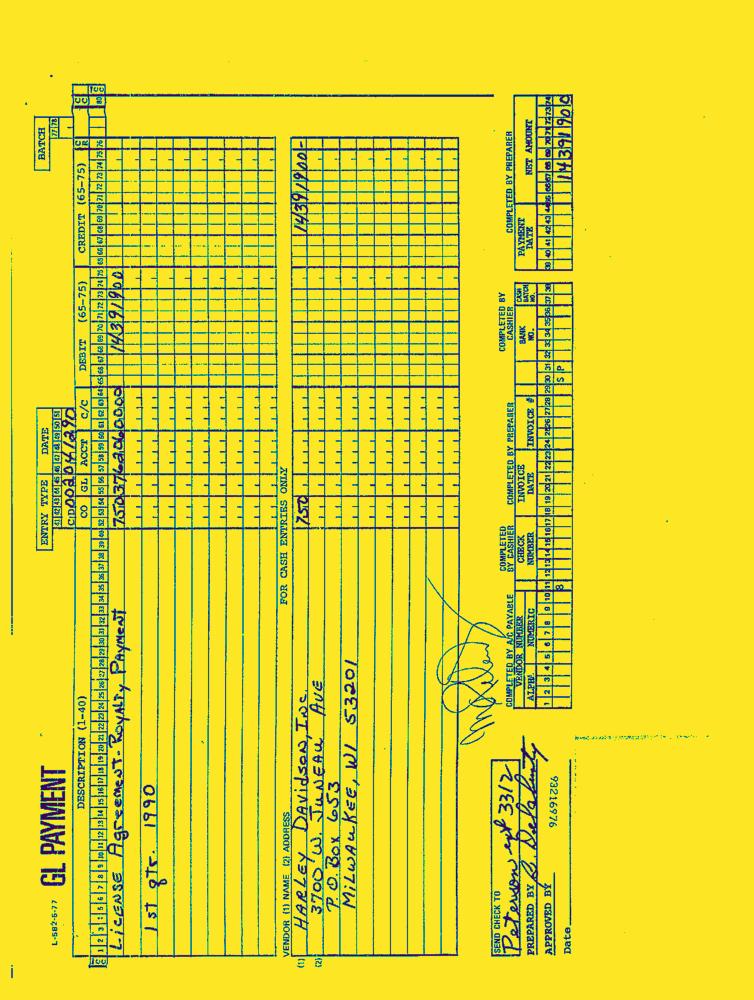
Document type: Invoice-Doc